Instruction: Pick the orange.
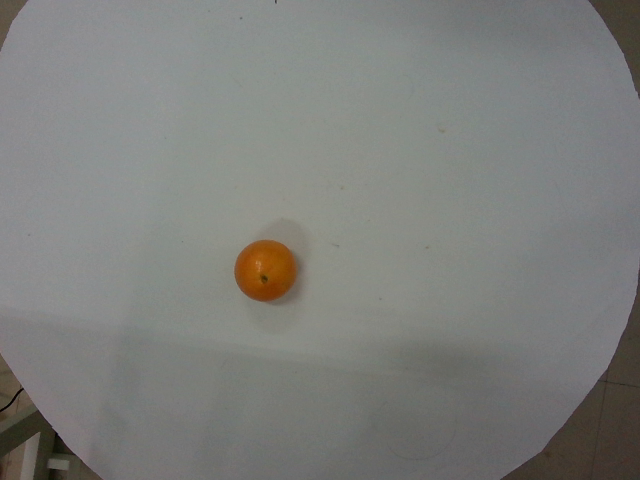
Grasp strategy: vertical